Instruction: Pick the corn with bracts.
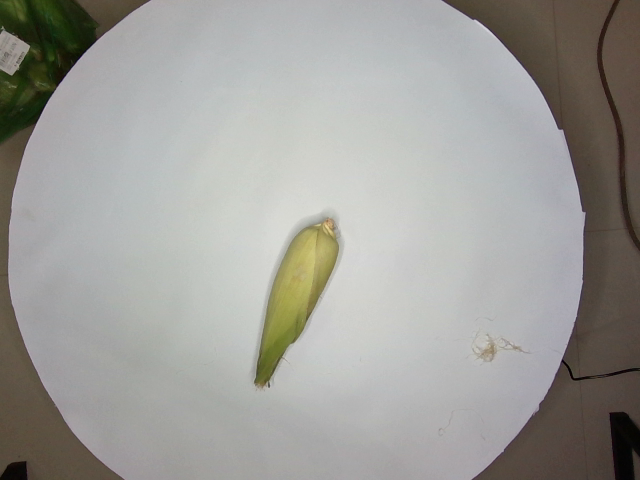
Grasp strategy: vertical